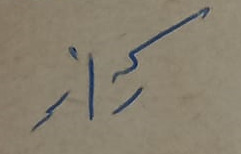
Signature of: samir farid